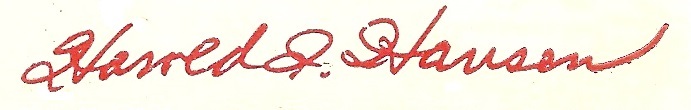
Signature of: harold i hansen